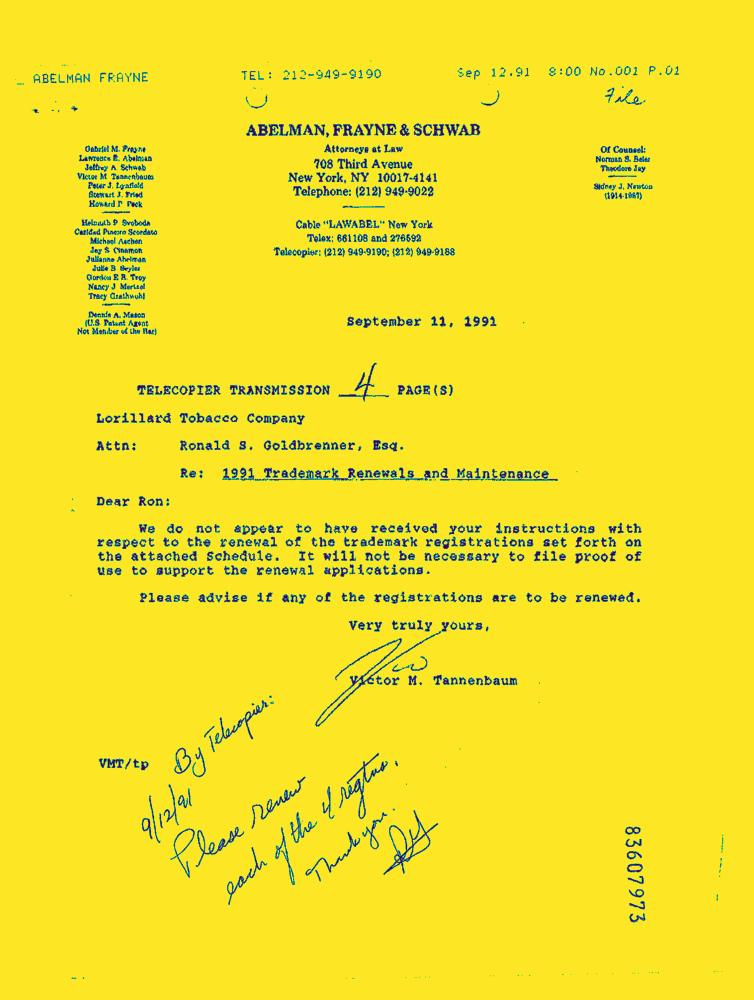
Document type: Letter-Doc